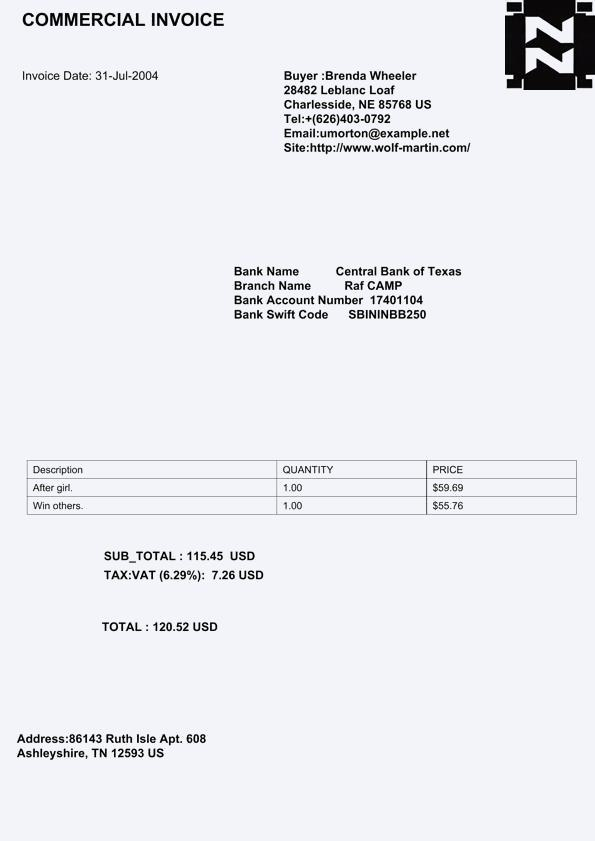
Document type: Invoice